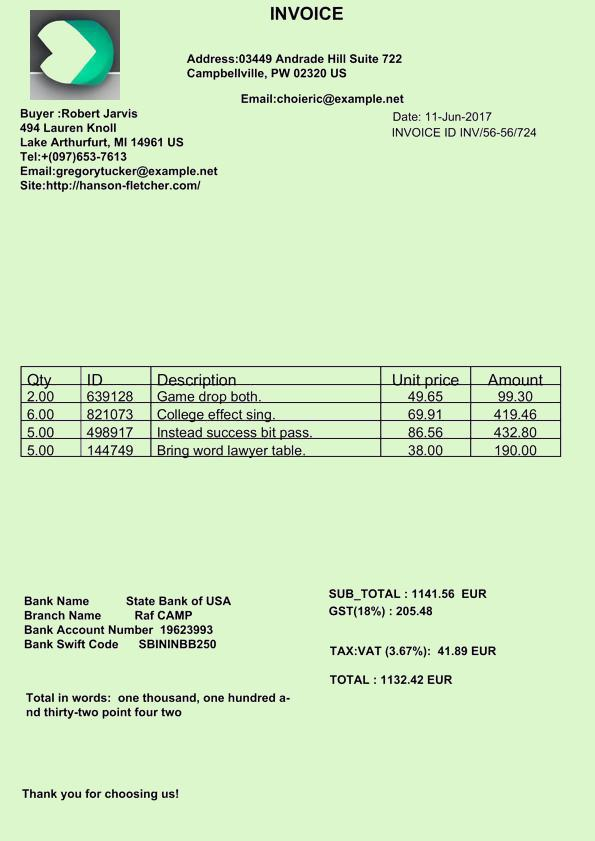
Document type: Invoice